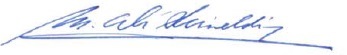
Signature of: mohamed alí seineldín